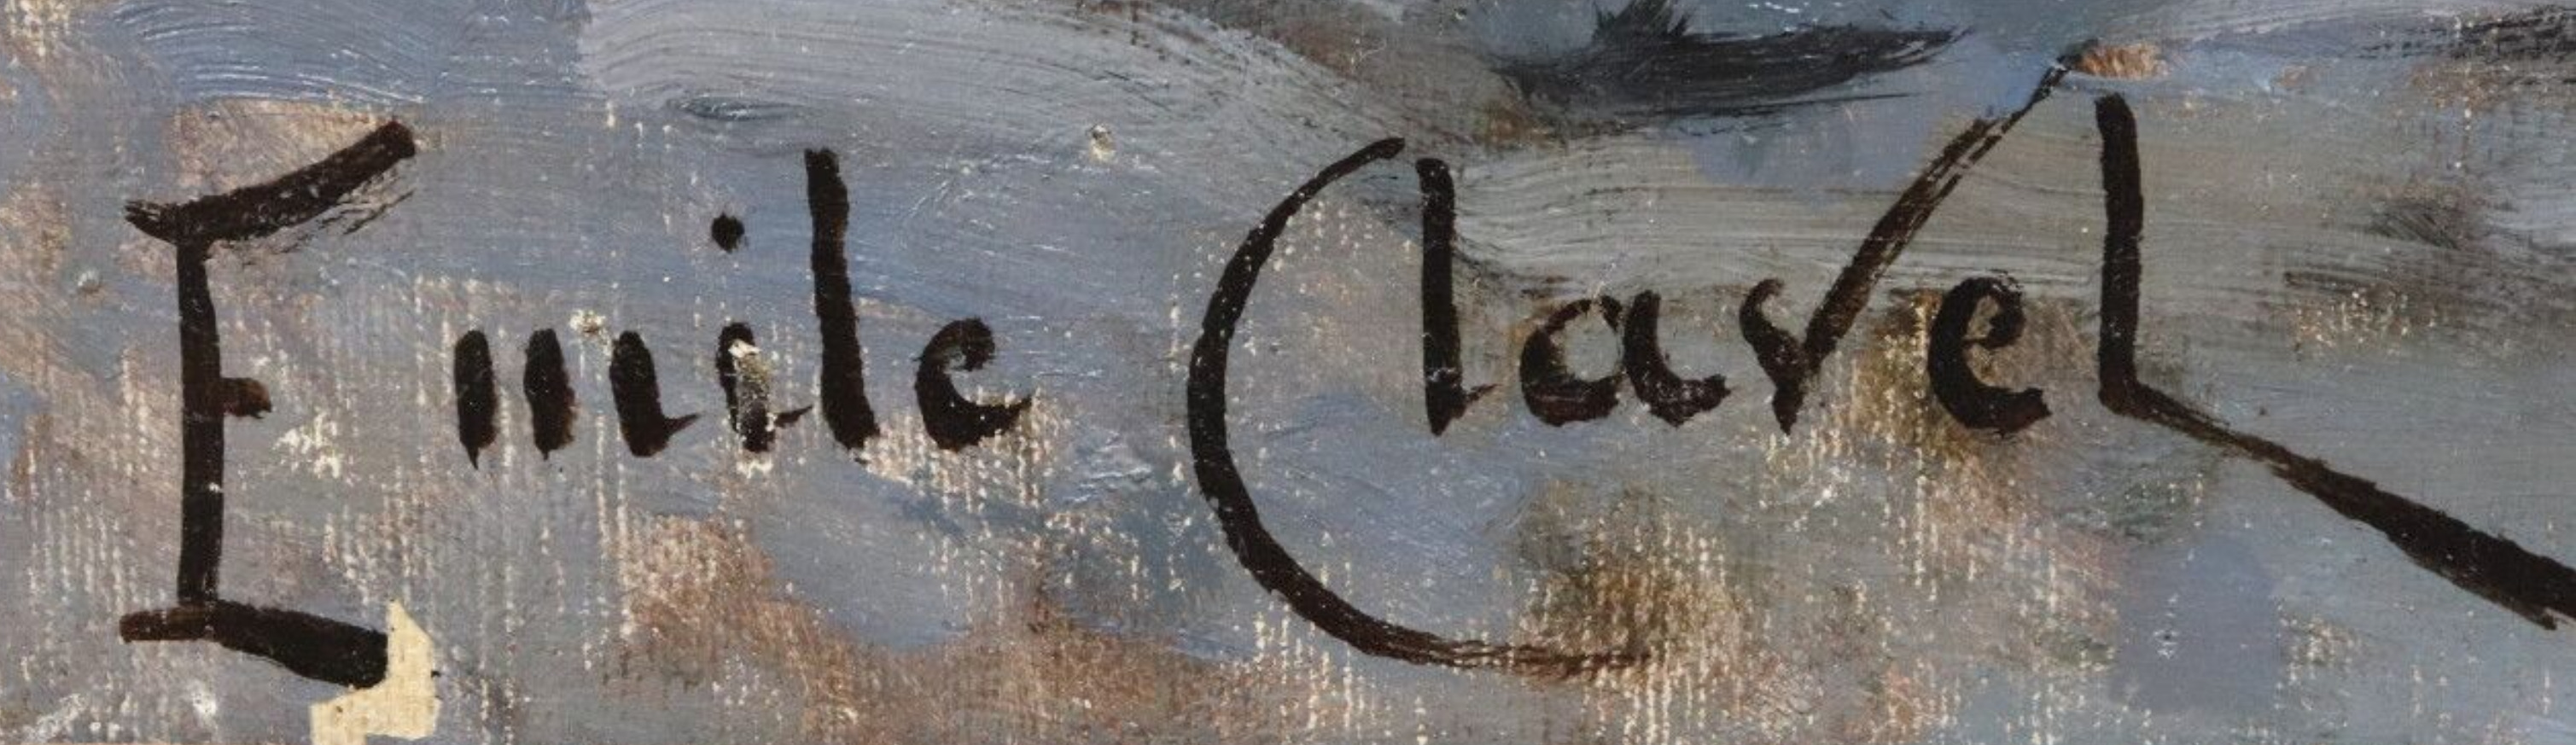
Signature of: émile clavel